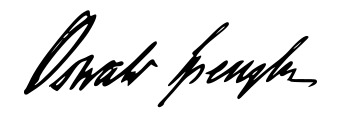
Signature of: oswald spengler